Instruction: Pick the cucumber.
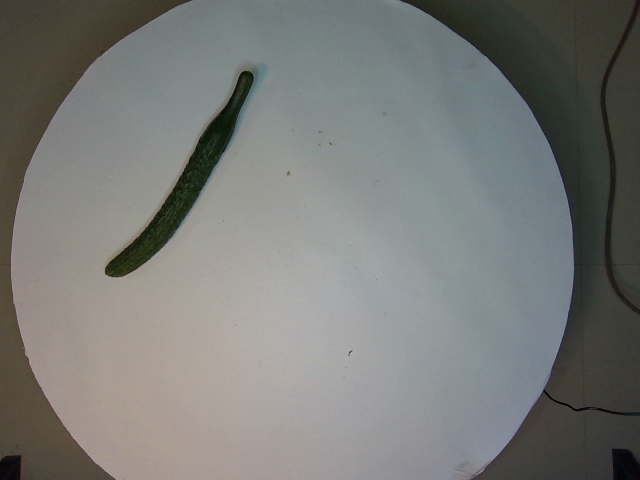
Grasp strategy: vertical